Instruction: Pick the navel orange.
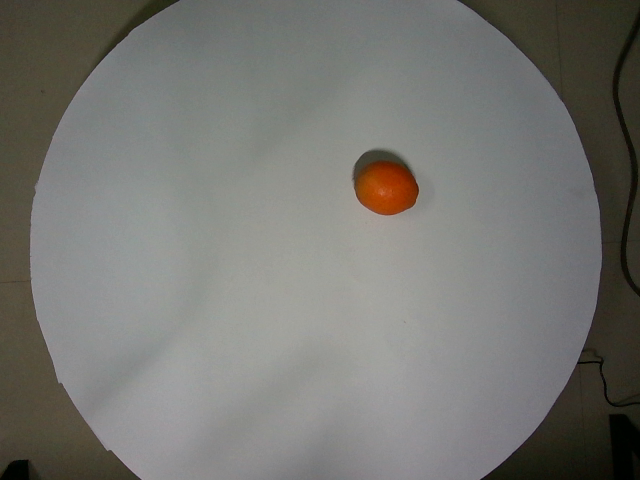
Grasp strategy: vertical